Question: Talk about the condition:
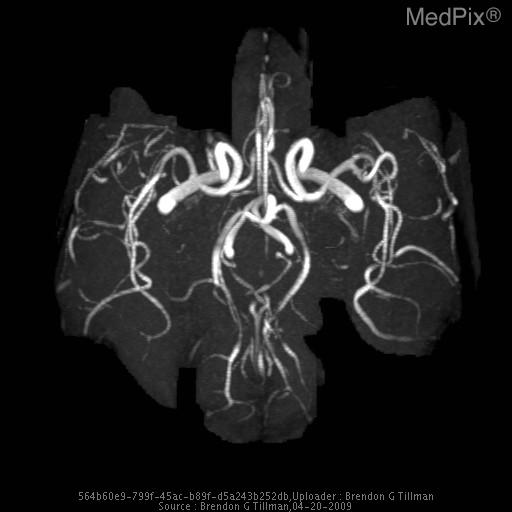
Answer: The disease is discussed as: Postpartum cerebral angiopathy is a rare ailment that affects females who are otherwise healthy and recently had a normal pregnancy and uncomplicated delivery. Like primary and other secondary cerebral vasculitis, postpartum cerebral angiopathy may cause ischemic or hemorrhagic stroke, and neurological deficits. More commonly, secondary cerebral angiopathy occurs in the setting of other medical conditions such as infections, systemic vasculitis (Wegener’s granulomatosis & polyarteritis), connective tissue diseases (systemic lupus erythematosus & rheumatoid arthritis), medications, illicit drugs, carcinomas (lymphoma & leukemia), and Behcet’s disease. Other conditions, therefore, need to be ruled out before a diagnosis of postpartum cerebral angiopathy can be made including preeclampsia /eclampsia.

Contrast catheter angiography and magnetic resonance imaging/angiography (MRI/MRA) are the typical imaging modalities used to help with the diagnosis of cerebral vasculitis although, single photon emission computed tomography (SPECT) and Indium-labelled white cell nuclear scanning may provide some benefit. Definitive diagnosis of cerebral vasculitis is typically made by biopsy of brain.

In this patient she presented to the ER with the “worst headache of her life” on the right side 4 days postpartum. Noncontrast computed tomography (CT) showed subarachnoid hemorrhage (SAH) with the right sylvian fissure and the sulci of the right frontal lobe. Further vascular studies including a CT angiogram (CTA), contrast angiography, and MRA showed no evidence of an intracerebral aneurysm. The patient had no history of hypertension and was not hypertensive during the headache. She was tested several times throughout pregnancy with no evidence of elevated blood pressure, proteinuria, or headaches looking for preeclampsia. The patient had an elevated erythrocyte sedimentation rate (ESR) of 56 mm/hour.

Upon further investigation the patient had a contrast enhanced angiogram which showed irregular variable caliber vessels with “a sausage link” appearance in the cortical branches of both the middle cerebral arteries, more prominent on the right side as opposed to the left. The MRI also showed an acute 5 mm left cerebellar infarct located within a superior cerebellar artery vascular territory and multiple nonspecific small foci of increased FLAIR signal within the anterior aspects of the external capsule bilaterally.

This patient had several classic imaging findings of cerebral vasculopathy of small vessel ischemic disease, SAH, and cortical enhancement. She had no known significant past medical history including autoimmune disorders, systemic vasculitis, or connective tissue disorders. She had a normal uncomplicated pregnancy and developed her first symptoms 4 days postpartum fitting the description of postpartum cerebral angiopathy.

The patient was treated with oral prednisolone and was felt that a brain biopsy was not necessary in this case to make the definitive diagnosis.